Question: What is the suspected problem?
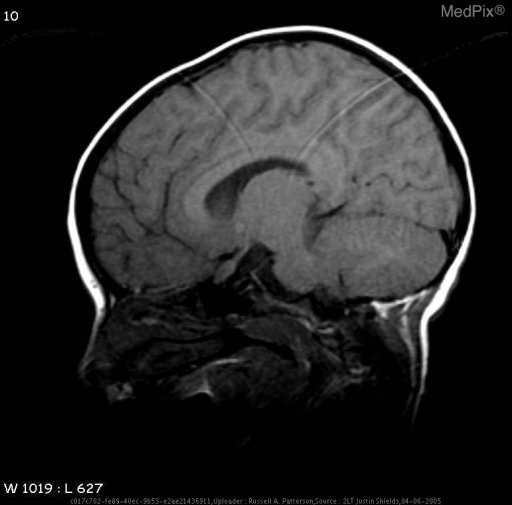
Answer: The findings suggest •  NF Spots in R posterior internal capsule.
•  L optic glioma.
•  Scoliosis with Severe Kyphosis of Cervical Spine.
•  Posterior Cervical fusion mass.
•  Dural ectasia.  Widened spinal canal.  Posterior vertebral body scalloping.
•  Syrinx.
•  Plexiform neurofibroma of L apex.. NF Spots in R posterior internal capsule.  L optic glioma.. The patient might have a history of 10 yo girl with known disease for routine followup.